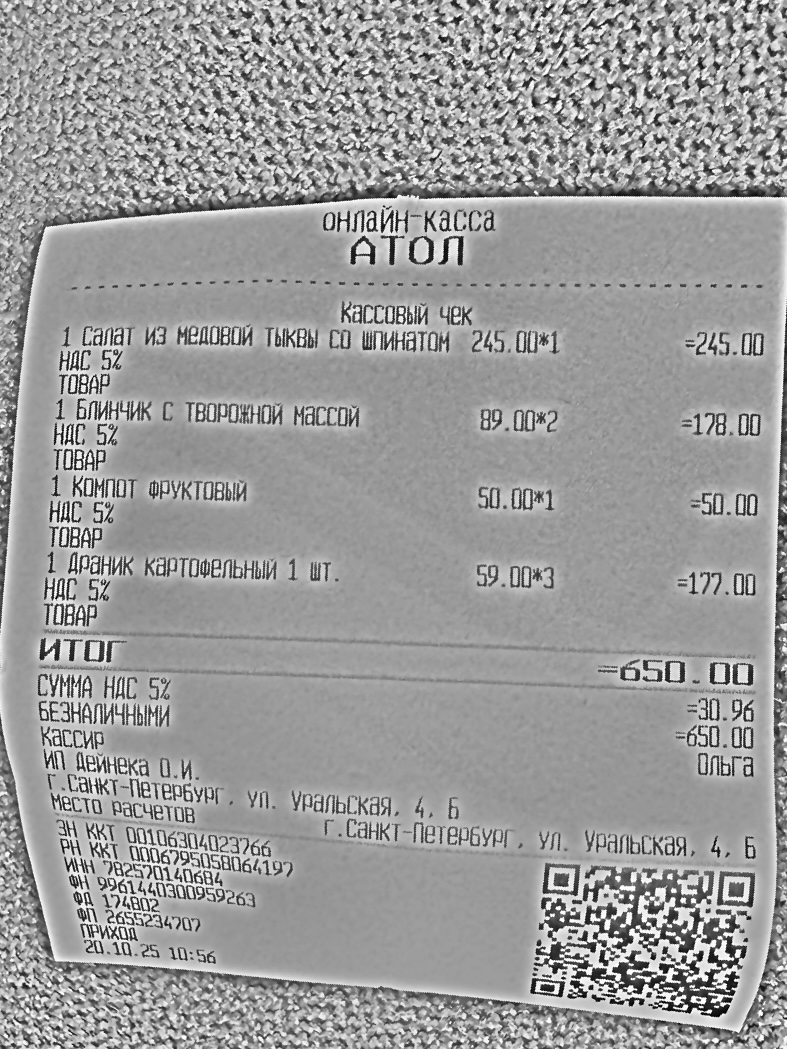
Продавец: ИП Дейнека О.И.
ИНН: 782570140684
Дата: 20.10.25
Товары: 1 Салат из медовой тыквы со шпинатом; 1 Блинчик с творожной массой; 1 Компот фруктовый; 1 Драник картофельный 1шт.
Количество: 1; 2; 1; 3
Цена: 245.00; 89.00; 50.00; 59.00
Сумма: 245.00; 178.00; 50.00; 177.00
Итого: 650.00